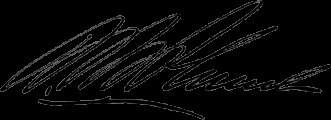
Signature of: preston b plumb